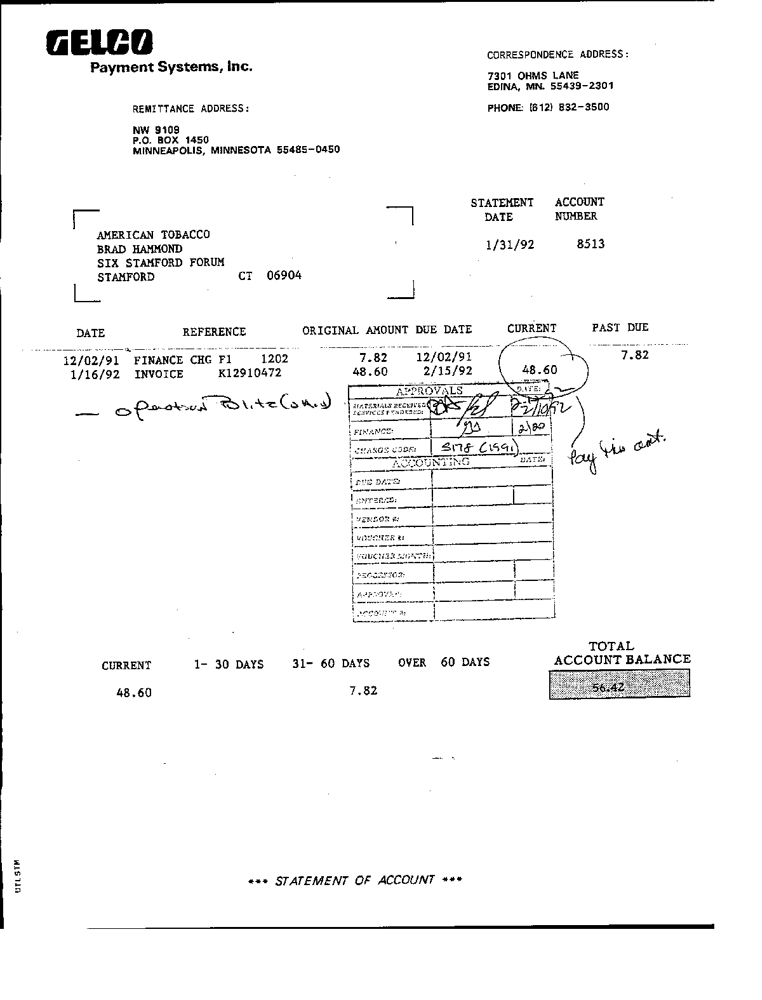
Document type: Invoice